Question: Which state is mentioned in the document?
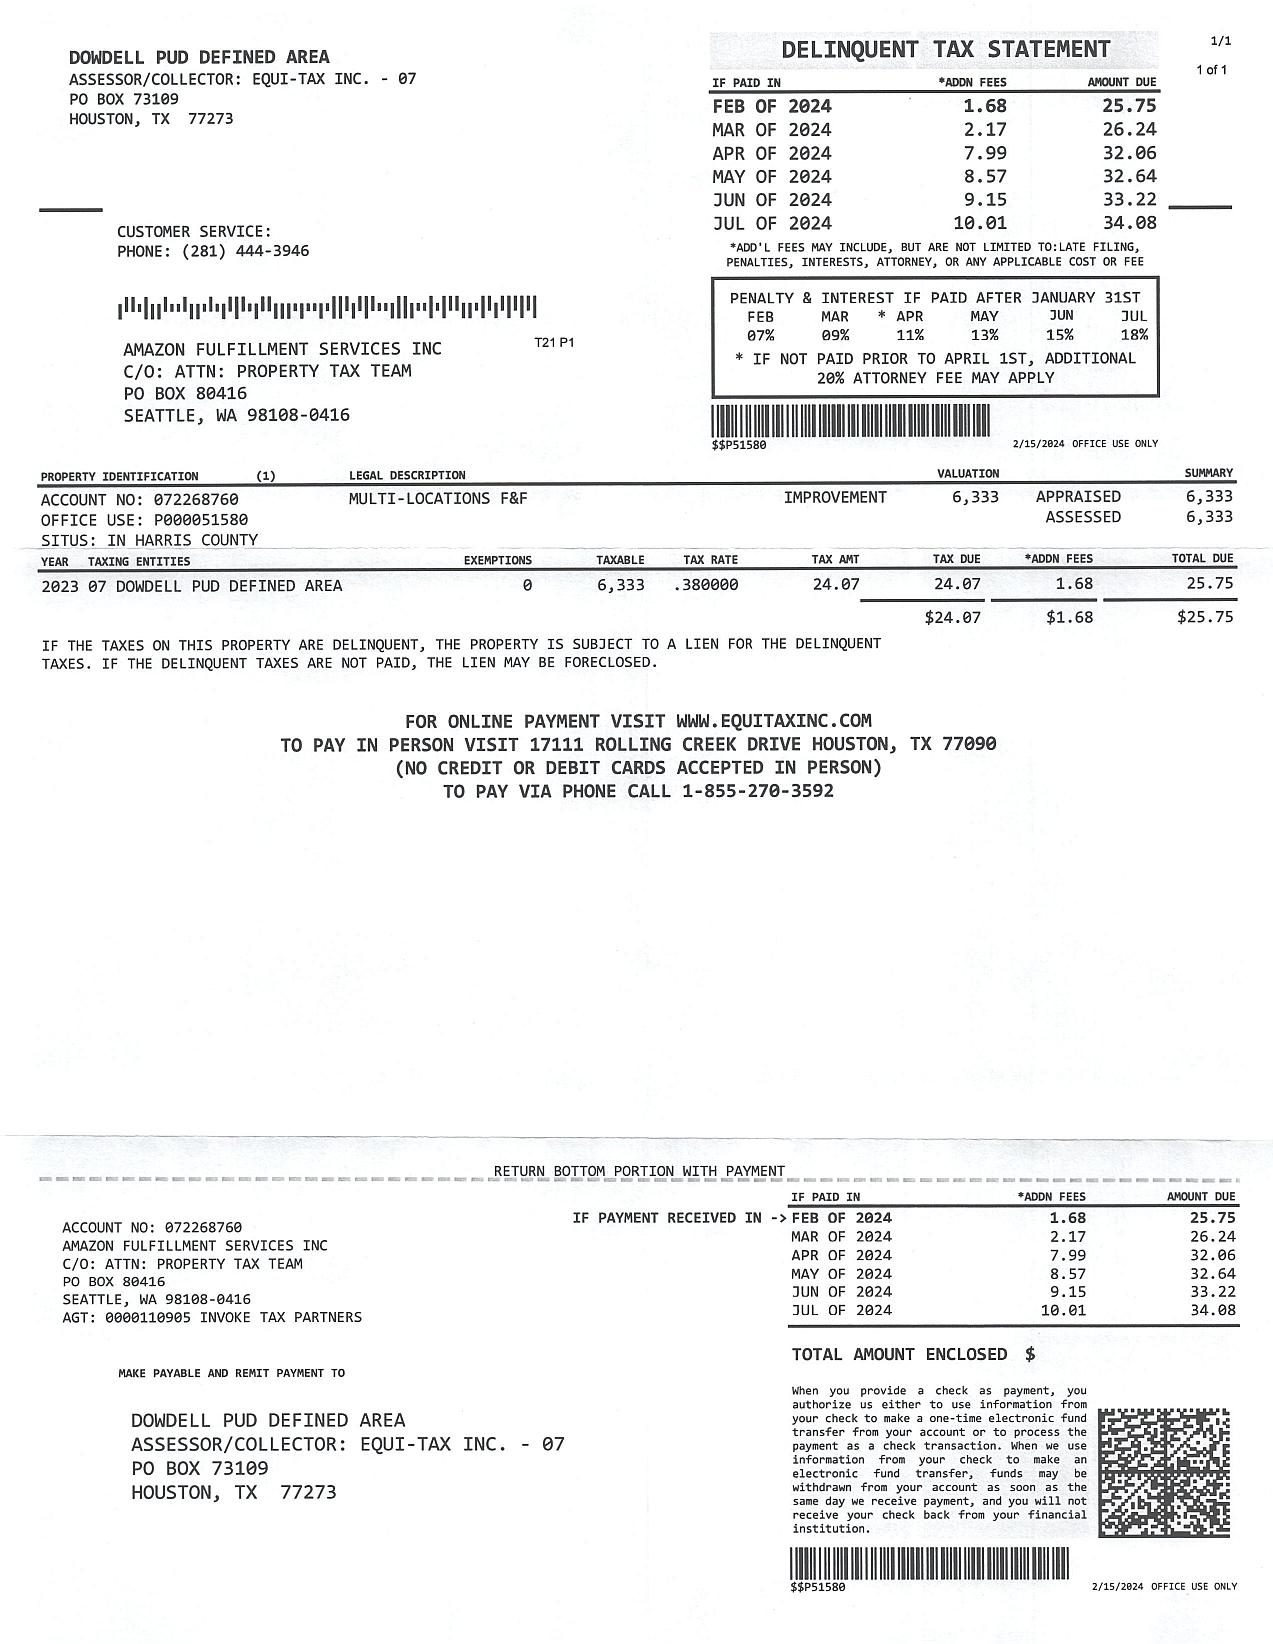
Answer: "TX"